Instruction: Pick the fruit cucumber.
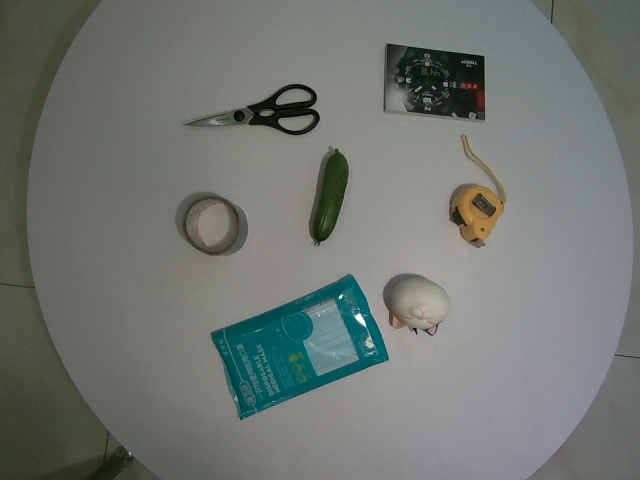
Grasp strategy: vertical